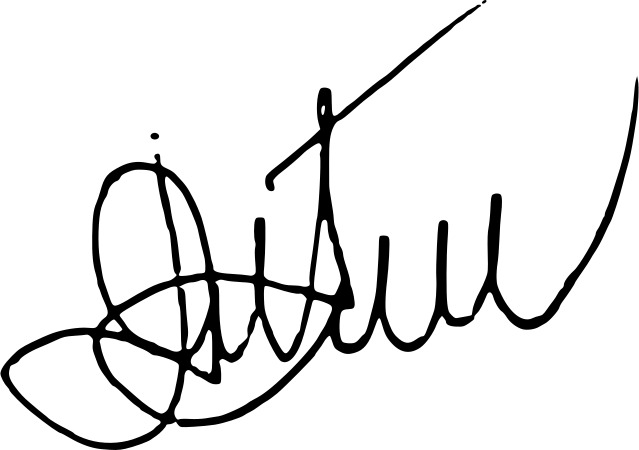
Signature of: kan ool davaa